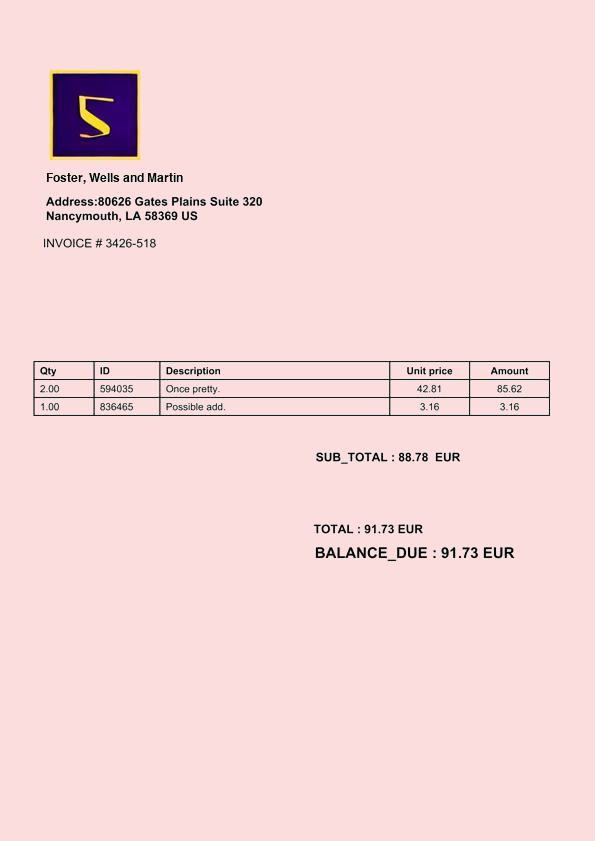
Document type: Invoice